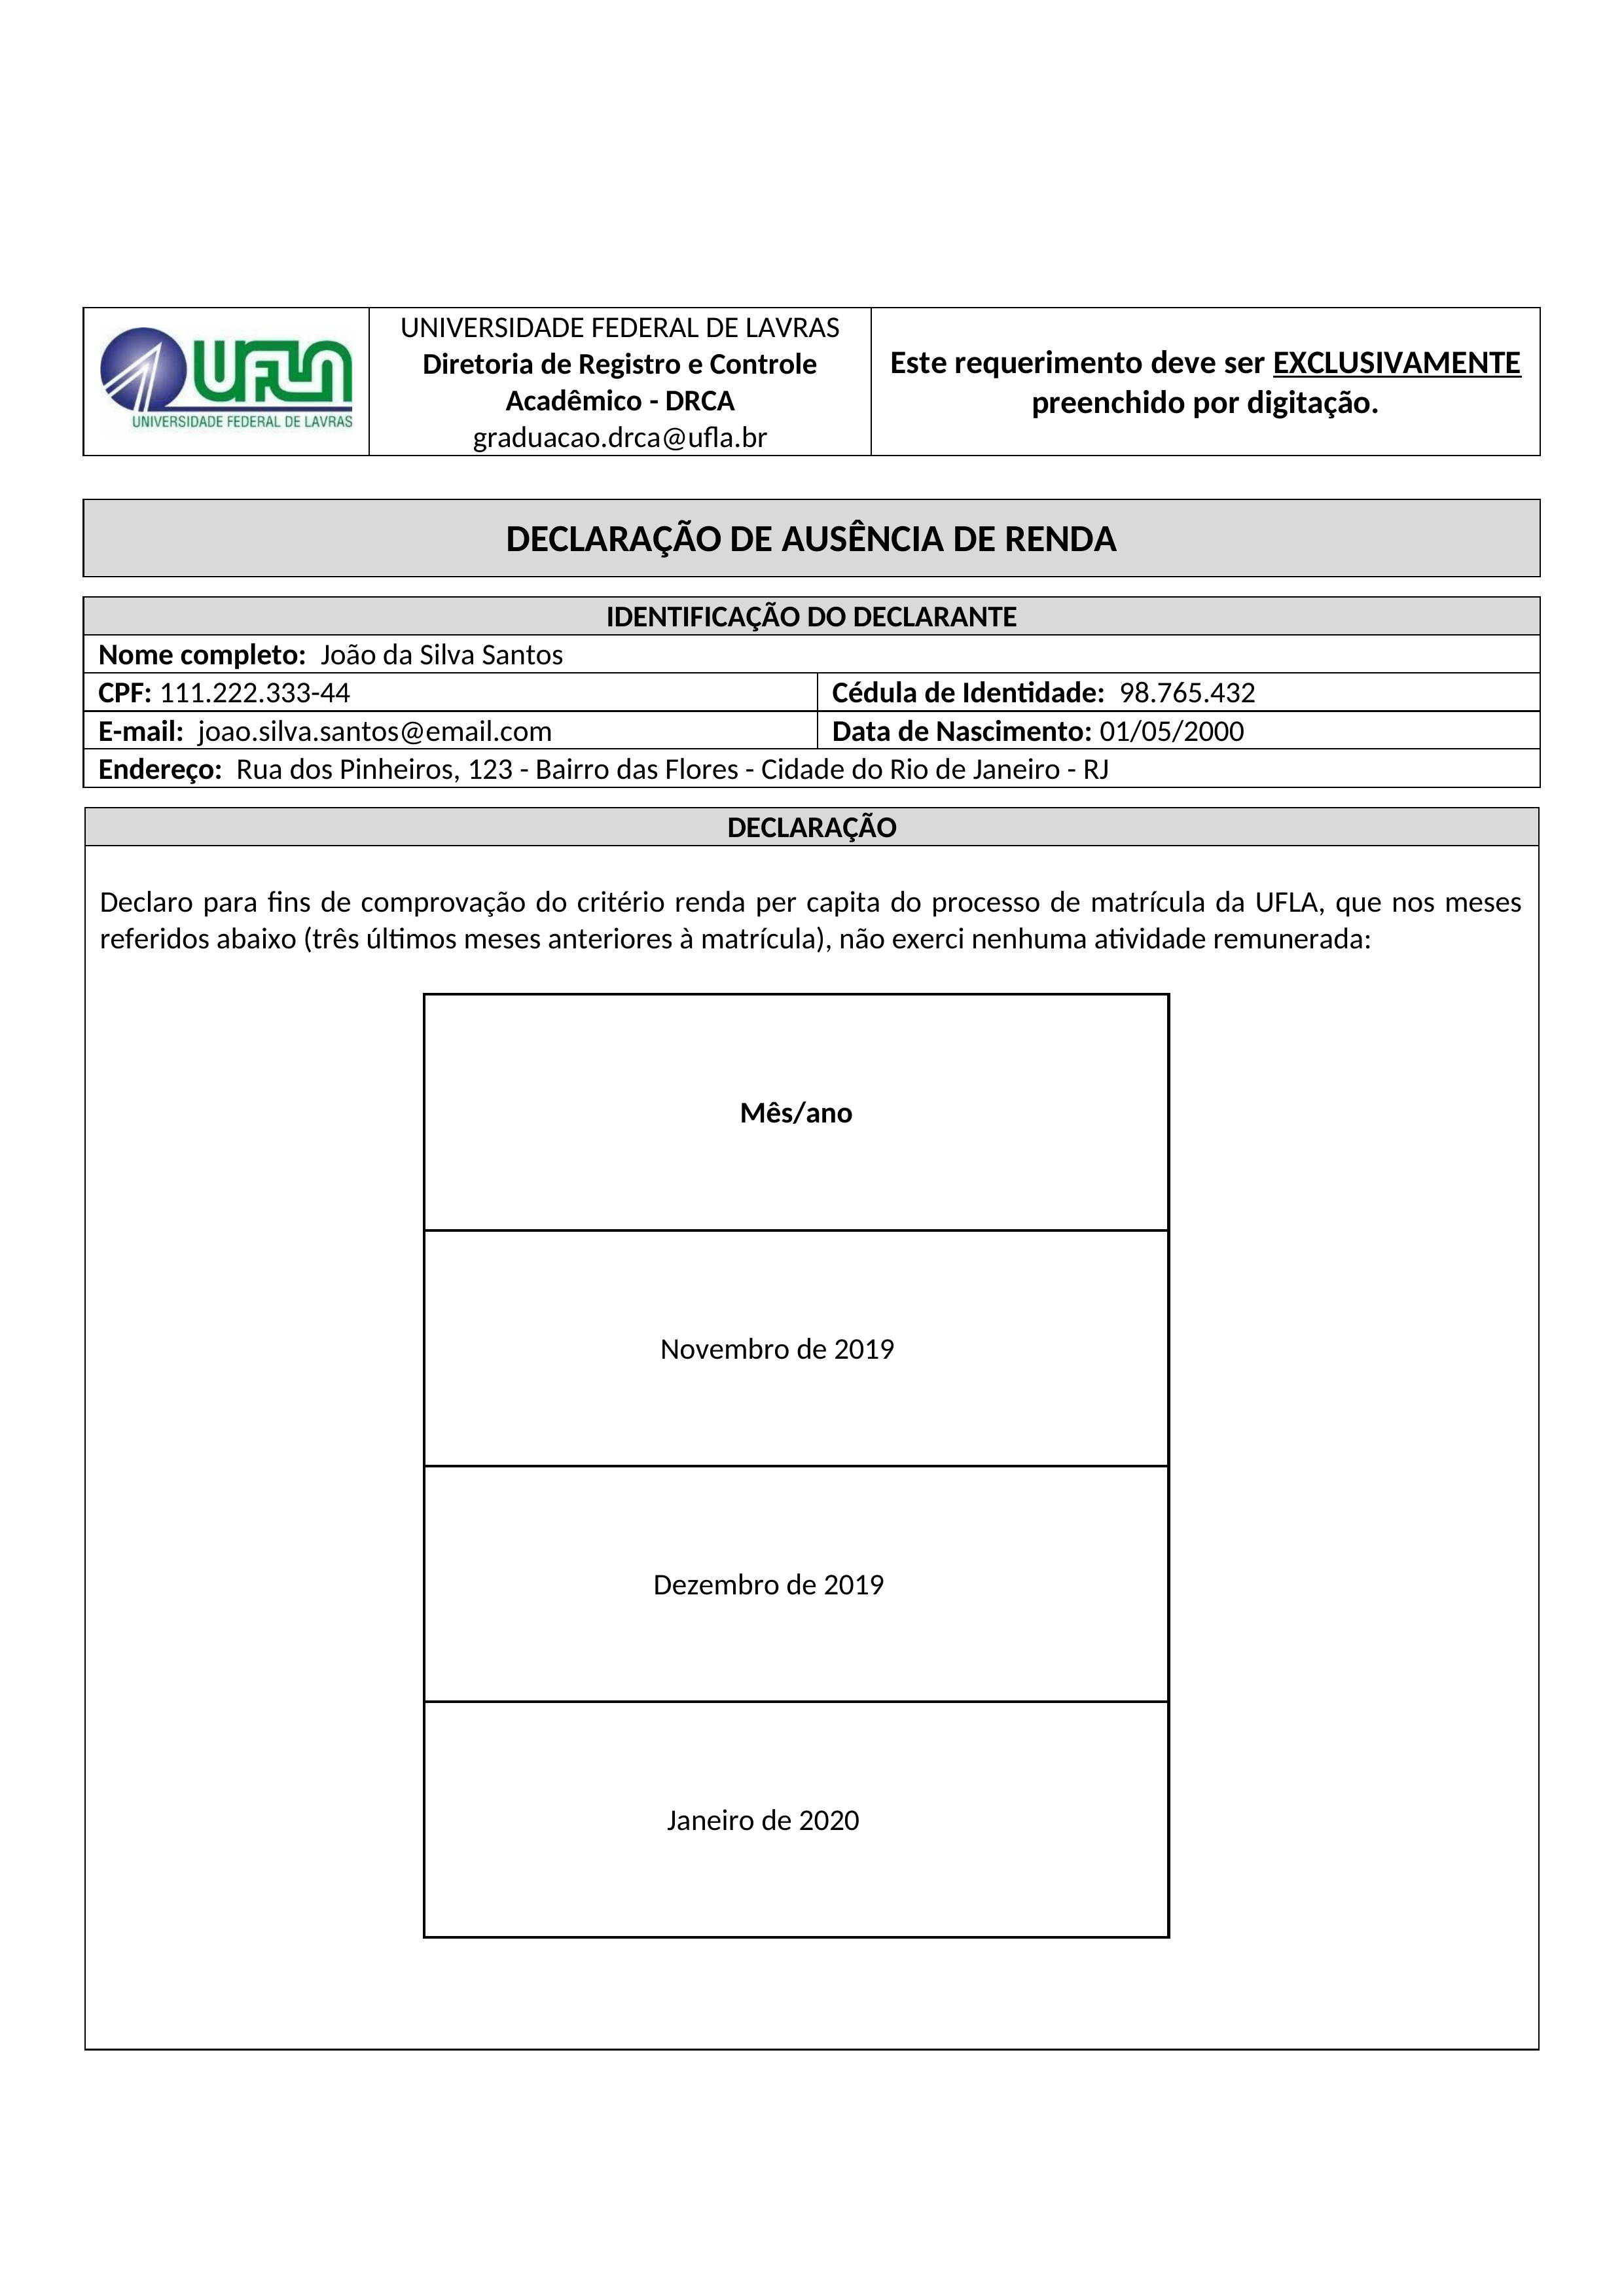
UNIVERSIDADE FEDERAL DE LAVRAS
UFLA
Este requerimento deve ser EXCLUSIVAMENTE preenchido por digitação.
Diretoria de Registro e Controle Acadêmico - DRCA
UNIVERSIDADE FEDERAL DE LAVRAS
graduacao.drca@ufla.br
DECLARAÇÃO DE AUSÊNCIA DE RENDA
IDENTIFICAÇÃO DO DECLARANTE
Nome completo:
João da Silva Santos
Cédula de Identidade:
98.765.432
CPF:
111.222.333-44
E-mail:
joao.silva.santos@email.com
Data de Nascimento:
01/05/2000
Endereço:
Rua dos Pinheiros, 123 - Bairro das Flores - Cidade do Rio de Janeiro - RJ
DECLARAÇÃO
Declaro para fins de comprovação do critério renda per capita do processo de matrícula da UFLA, que nos meses referidos abaixo (três últimos meses anteriores à matrícula), não exerci nenhuma atividade remunerada:
Més/ano
Novembro de 2019
Dezembro de 2019
Janeiro de 2020